Question: In what way does the history help explain the case?
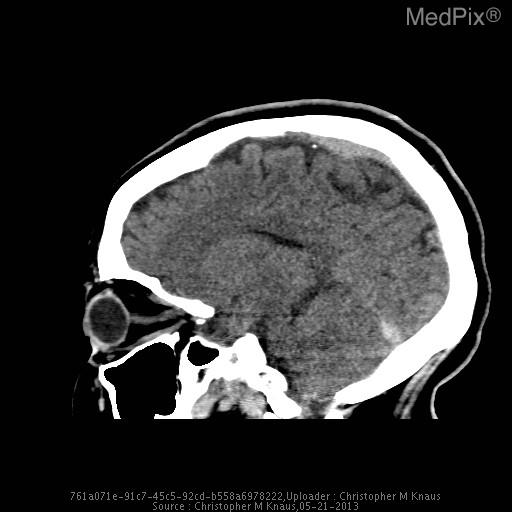
Answer: The patient's history of 17 yo girl presents with left sided facial weakness and numbness and the worst headache of her life that is rated 10/10.  The headache has been progressive for about 24 hours.  She has a history of migraine, but the patient states that her current headache does not feel like her typical migraine headache. is key in understanding the case.